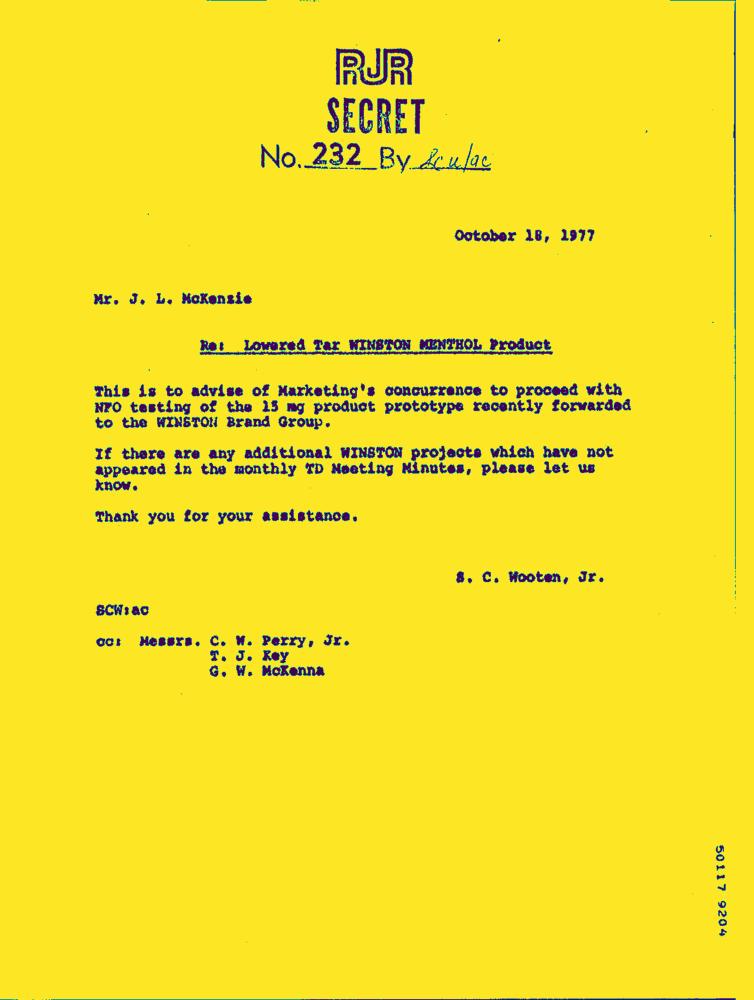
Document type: Letter-Doc